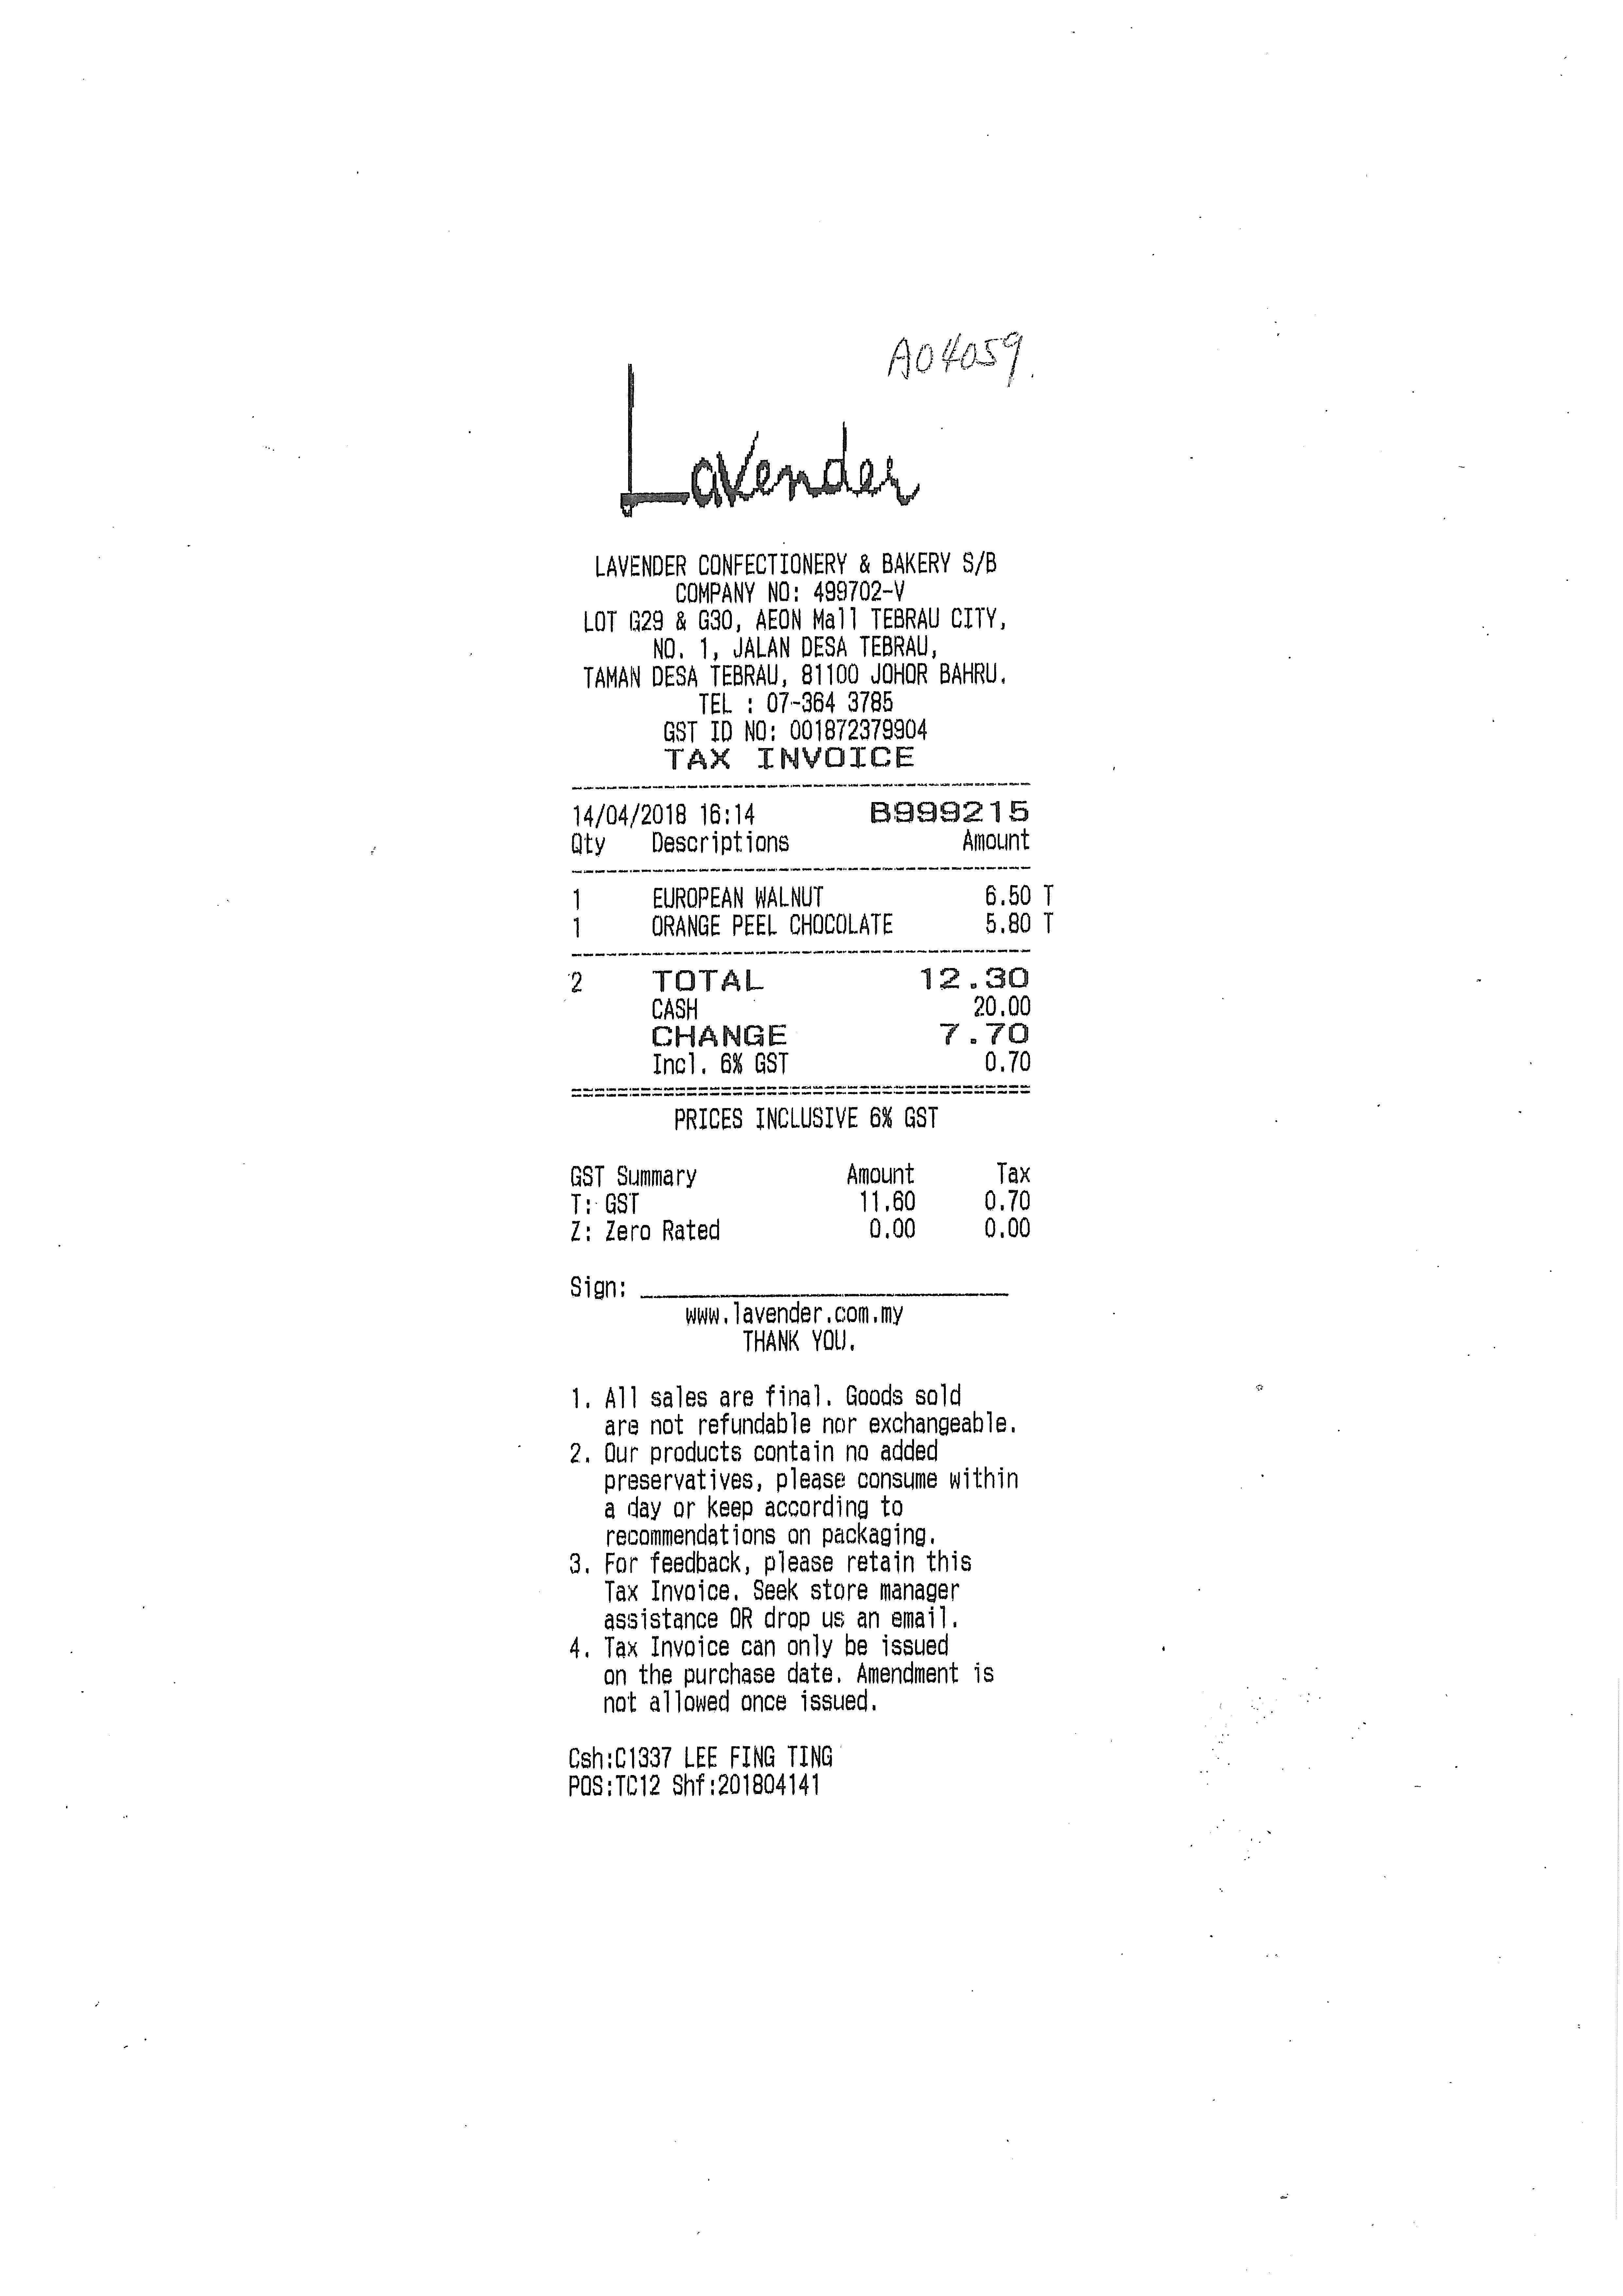
LAVENDER CONFECTIONERY & BAKERY S/B
COMPANY NO: 499702-V
LOT G29 & G30, AEON MALL TEBRAU CITY,
NO. 1, JALAN DESA TEBRAU,
TAMAN DESA TEBRAU, 81100 JOHOR BAHRU.
TEL : 07-364 3785
GST ID NO: 001872379904
TAX INVOICE
14/04/2018 16:14
B999215
QTY
DESCRIPTIONS
AMOUNT
1
EUROPEAN WALNUT
6.50 T
1
ORANGE PEEL CHOCOLATE
5.80 T
2
TOTAL
12.30
CASH
20.00
CHANGE
7.70
INCL. 6% GST
0.70
PRICES INCLUSIVE 6% GST
GST SUMMARY
AMOUNT
TAX
T: GST
11.60
0.70
Z: ZERO RATED
0.00
0.00
SIGN:
WWW.LAVENDER.COM.MY
THANK YOU.
1. ALL SALES ARE FINAL. GOODS SOLD
ARE NOT REFUNDABLE NOR EXCHANGEABLE.
2. OUR PRODUCTS CONTAIN NO ADDED
PRESERVATIVES, PLEASE CONSUME WITHIN
A DAY OR KEEP ACCORDING TO
RECOMMENDATIONS ON PACKAGING.
3. FOR FEEDBACK, PLEASE RETAIN THIS
TAX INVOICE, SEEK STORE MANAGER
ASSISTANCE OR DROP US AN EMAIL.
4. TAX INVOICE CAN ONLY BE ISSUED
ON THE PURCHASE DATE, AMENDMENT IS
NOT ALLOWED ONCE ISSUED.
CSH:C1337 LEE FING TING
POS:TC12 SHF:201804141
LAVENDER